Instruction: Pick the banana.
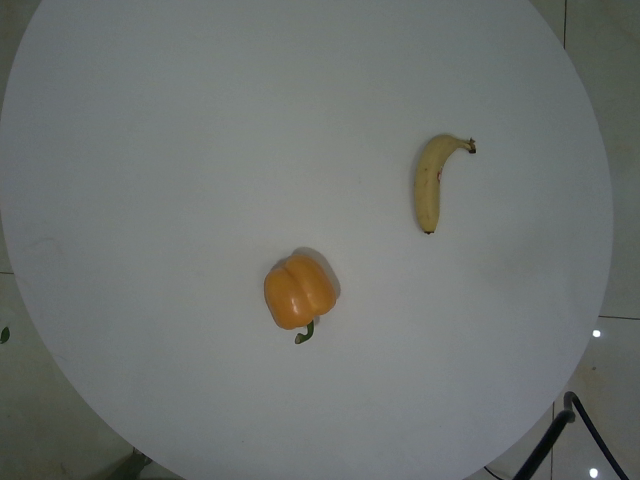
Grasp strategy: vertical